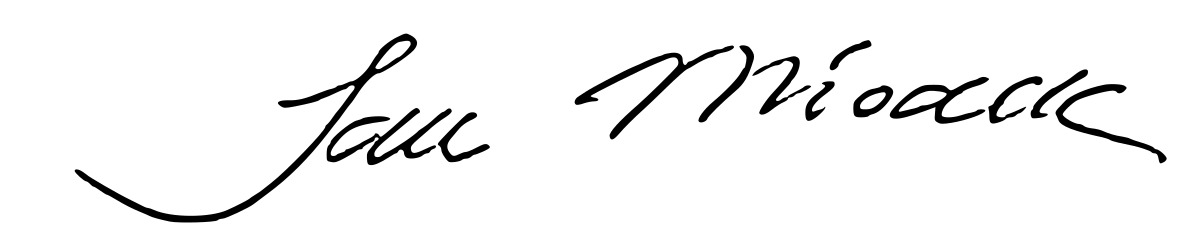
Signature of: jan miodek